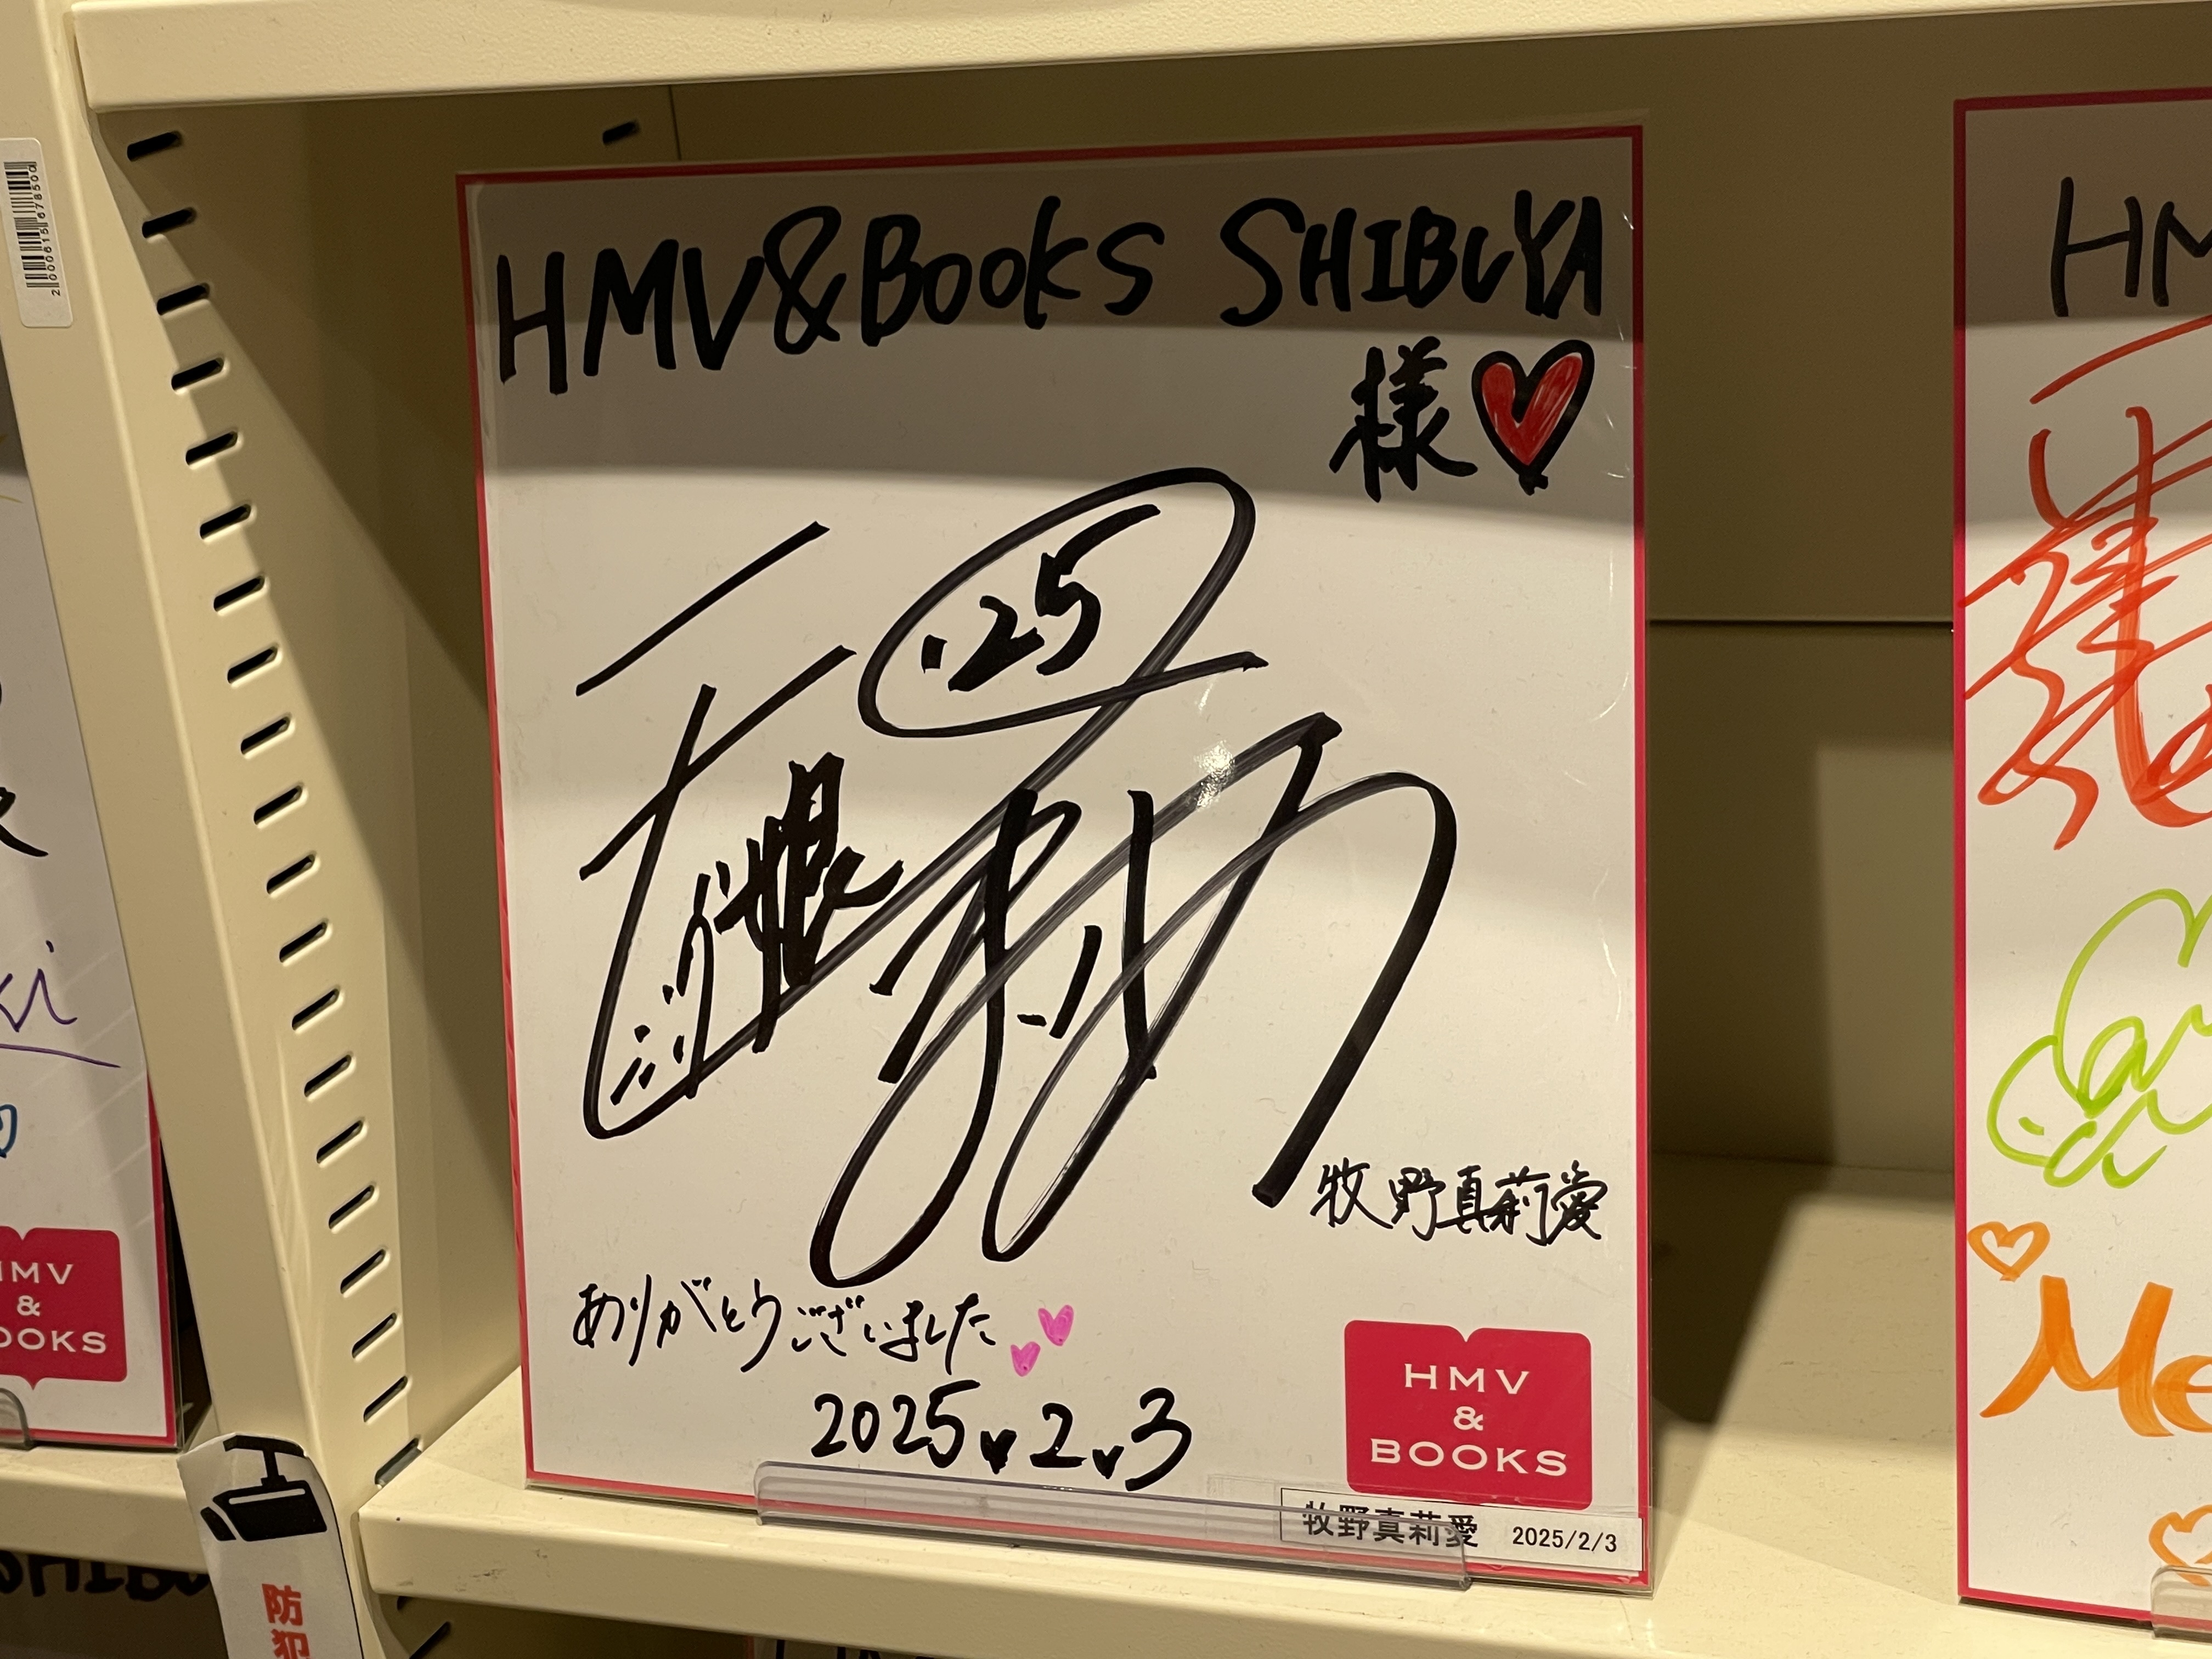
Signature of: maria makino